Question: What jurisdiction, city, or county is the document associated with?
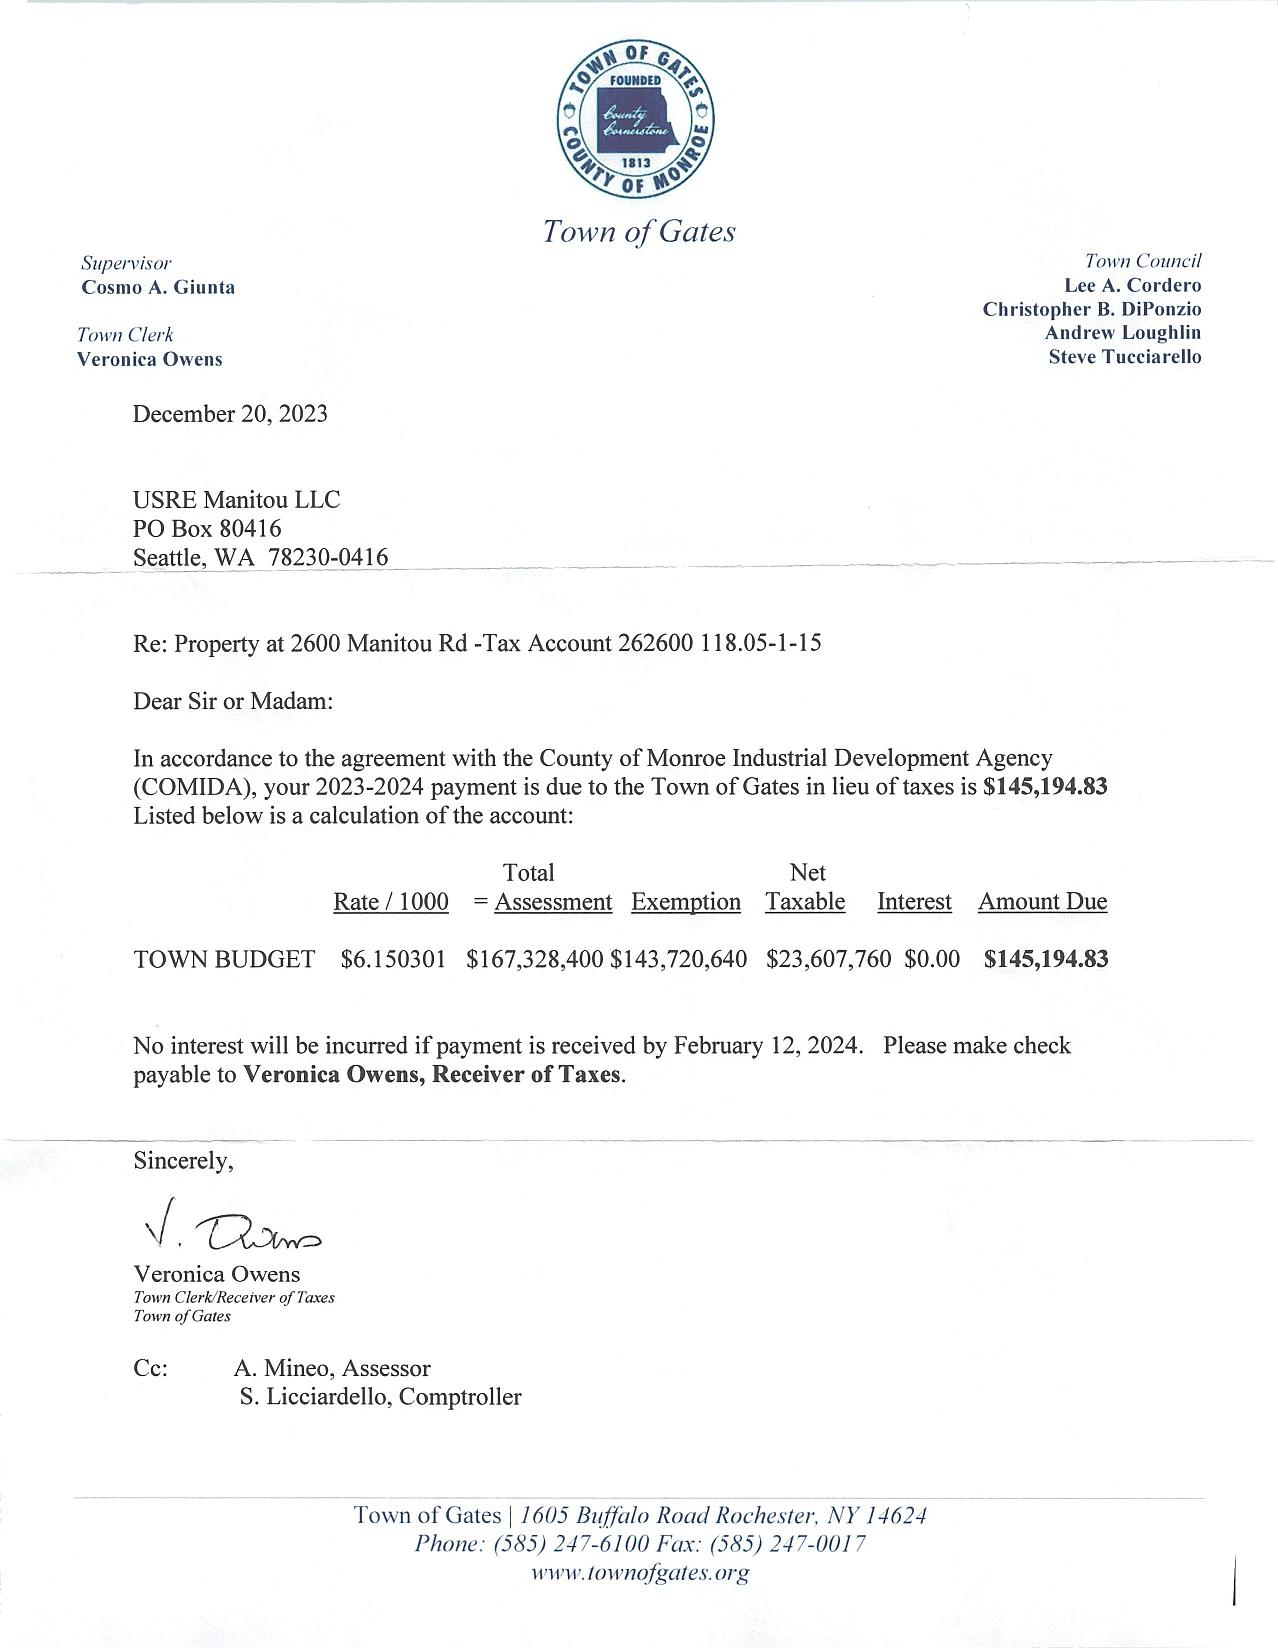
Answer: "Town of Gates"